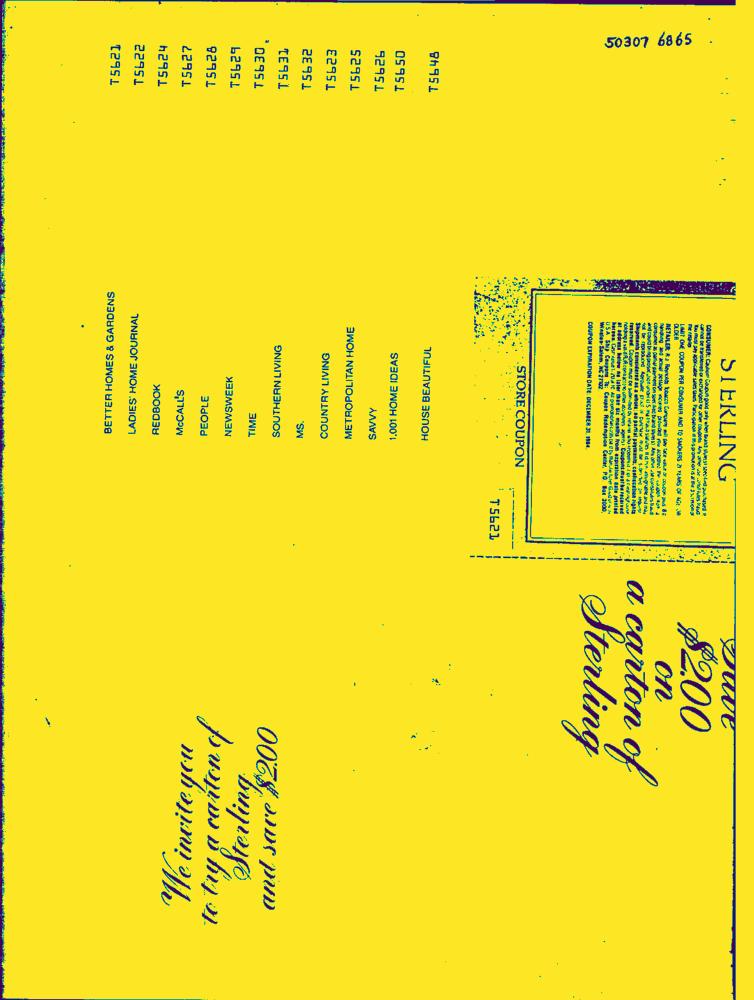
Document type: AD